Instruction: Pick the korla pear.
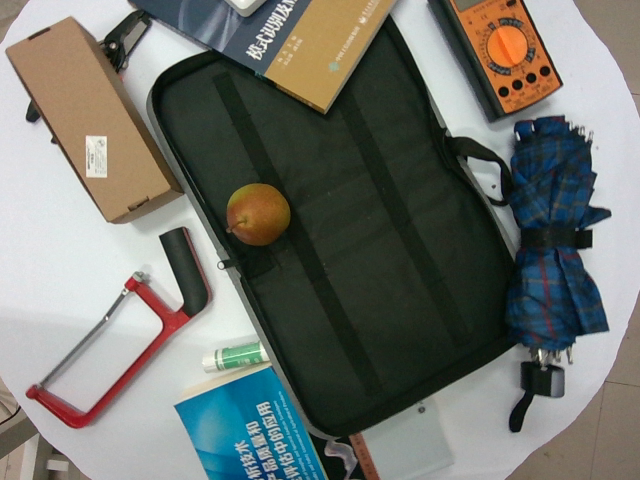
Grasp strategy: vertical